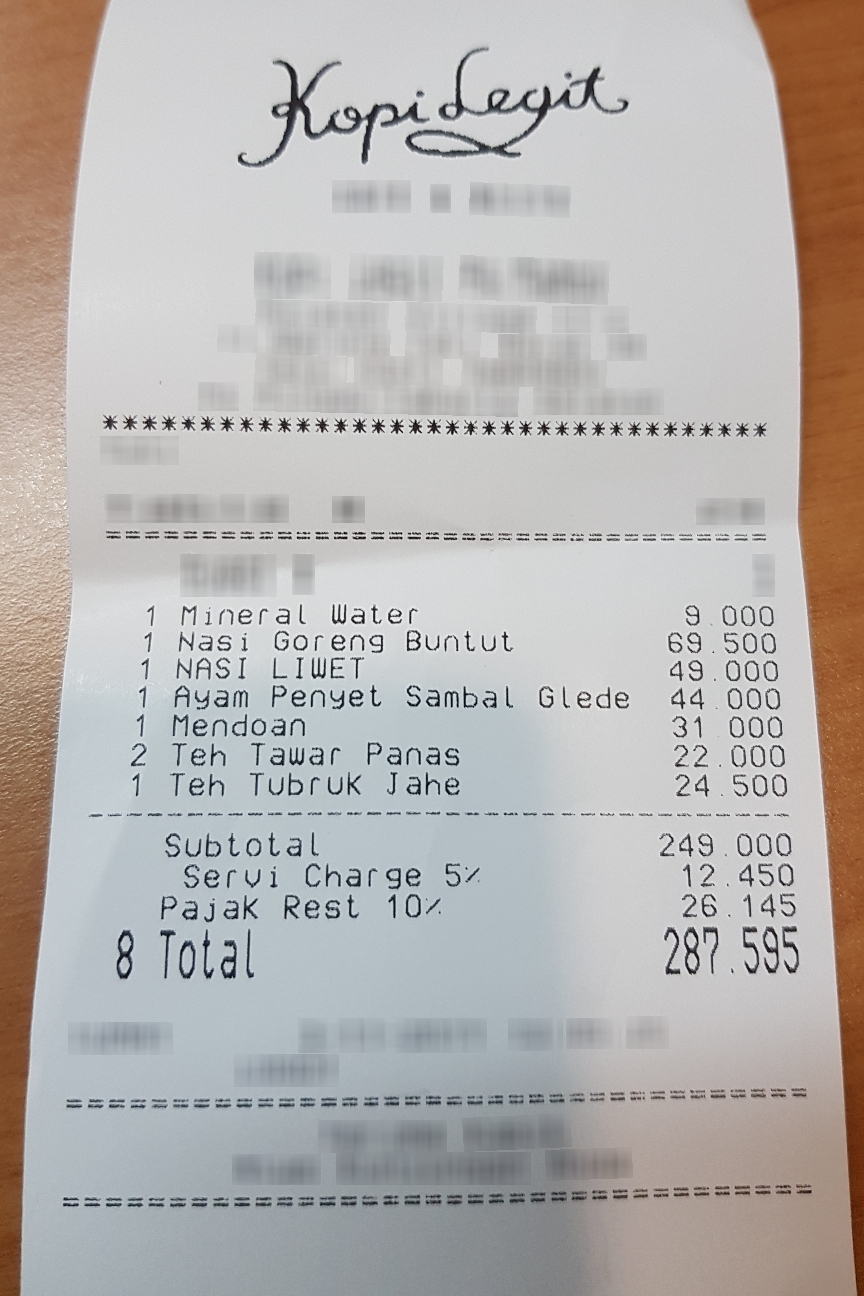
Number of items: 7
Subtotal: 249.000
Service charge: 12.450
Tax: 26.145
Total: 287.595
OCR text regions:
text: 1
text: Mineral
text: Water
text: 9.000
text: 1
text: Nasi
text: Goreng
text: Buntut
text: 69.500
text: 1
text: NASI
text: LIWET
text: 49.000
text: 1
text: Ayam
text: Penyet
text: Sambal
text: Glede
text: 44.000
text: 1
text: Mendoan
text: 31.000
text: 2
text: Teh
text: Tawar
text: Panas
text: 22.000
text: 1
text: Teh
text: Tubruk
text: Jahe
text: 24.500
text: Subtotal
text: 249.000
text: Servi
text: Charge
text: 5%
text: 12.450
text: Pajak
text: Rest
text: 10%
text: 26.145
text: 287.595
text: 8
text: Total